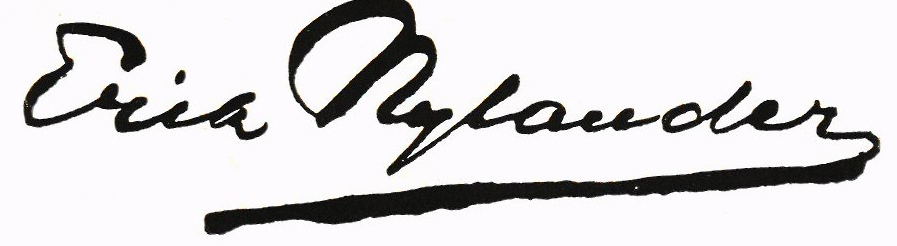
Signature of: erik nylander